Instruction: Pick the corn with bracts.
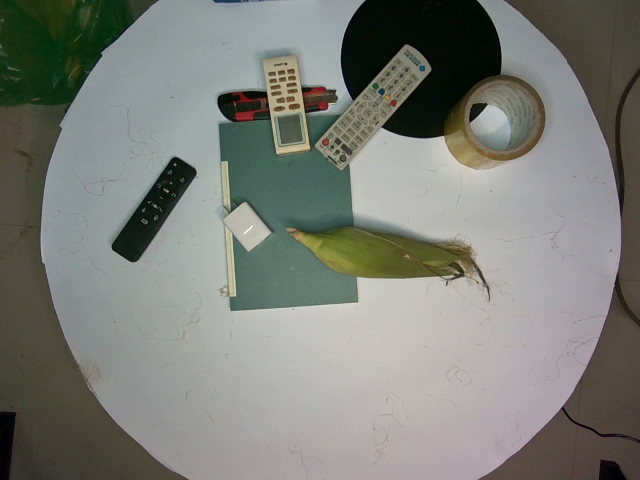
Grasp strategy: vertical